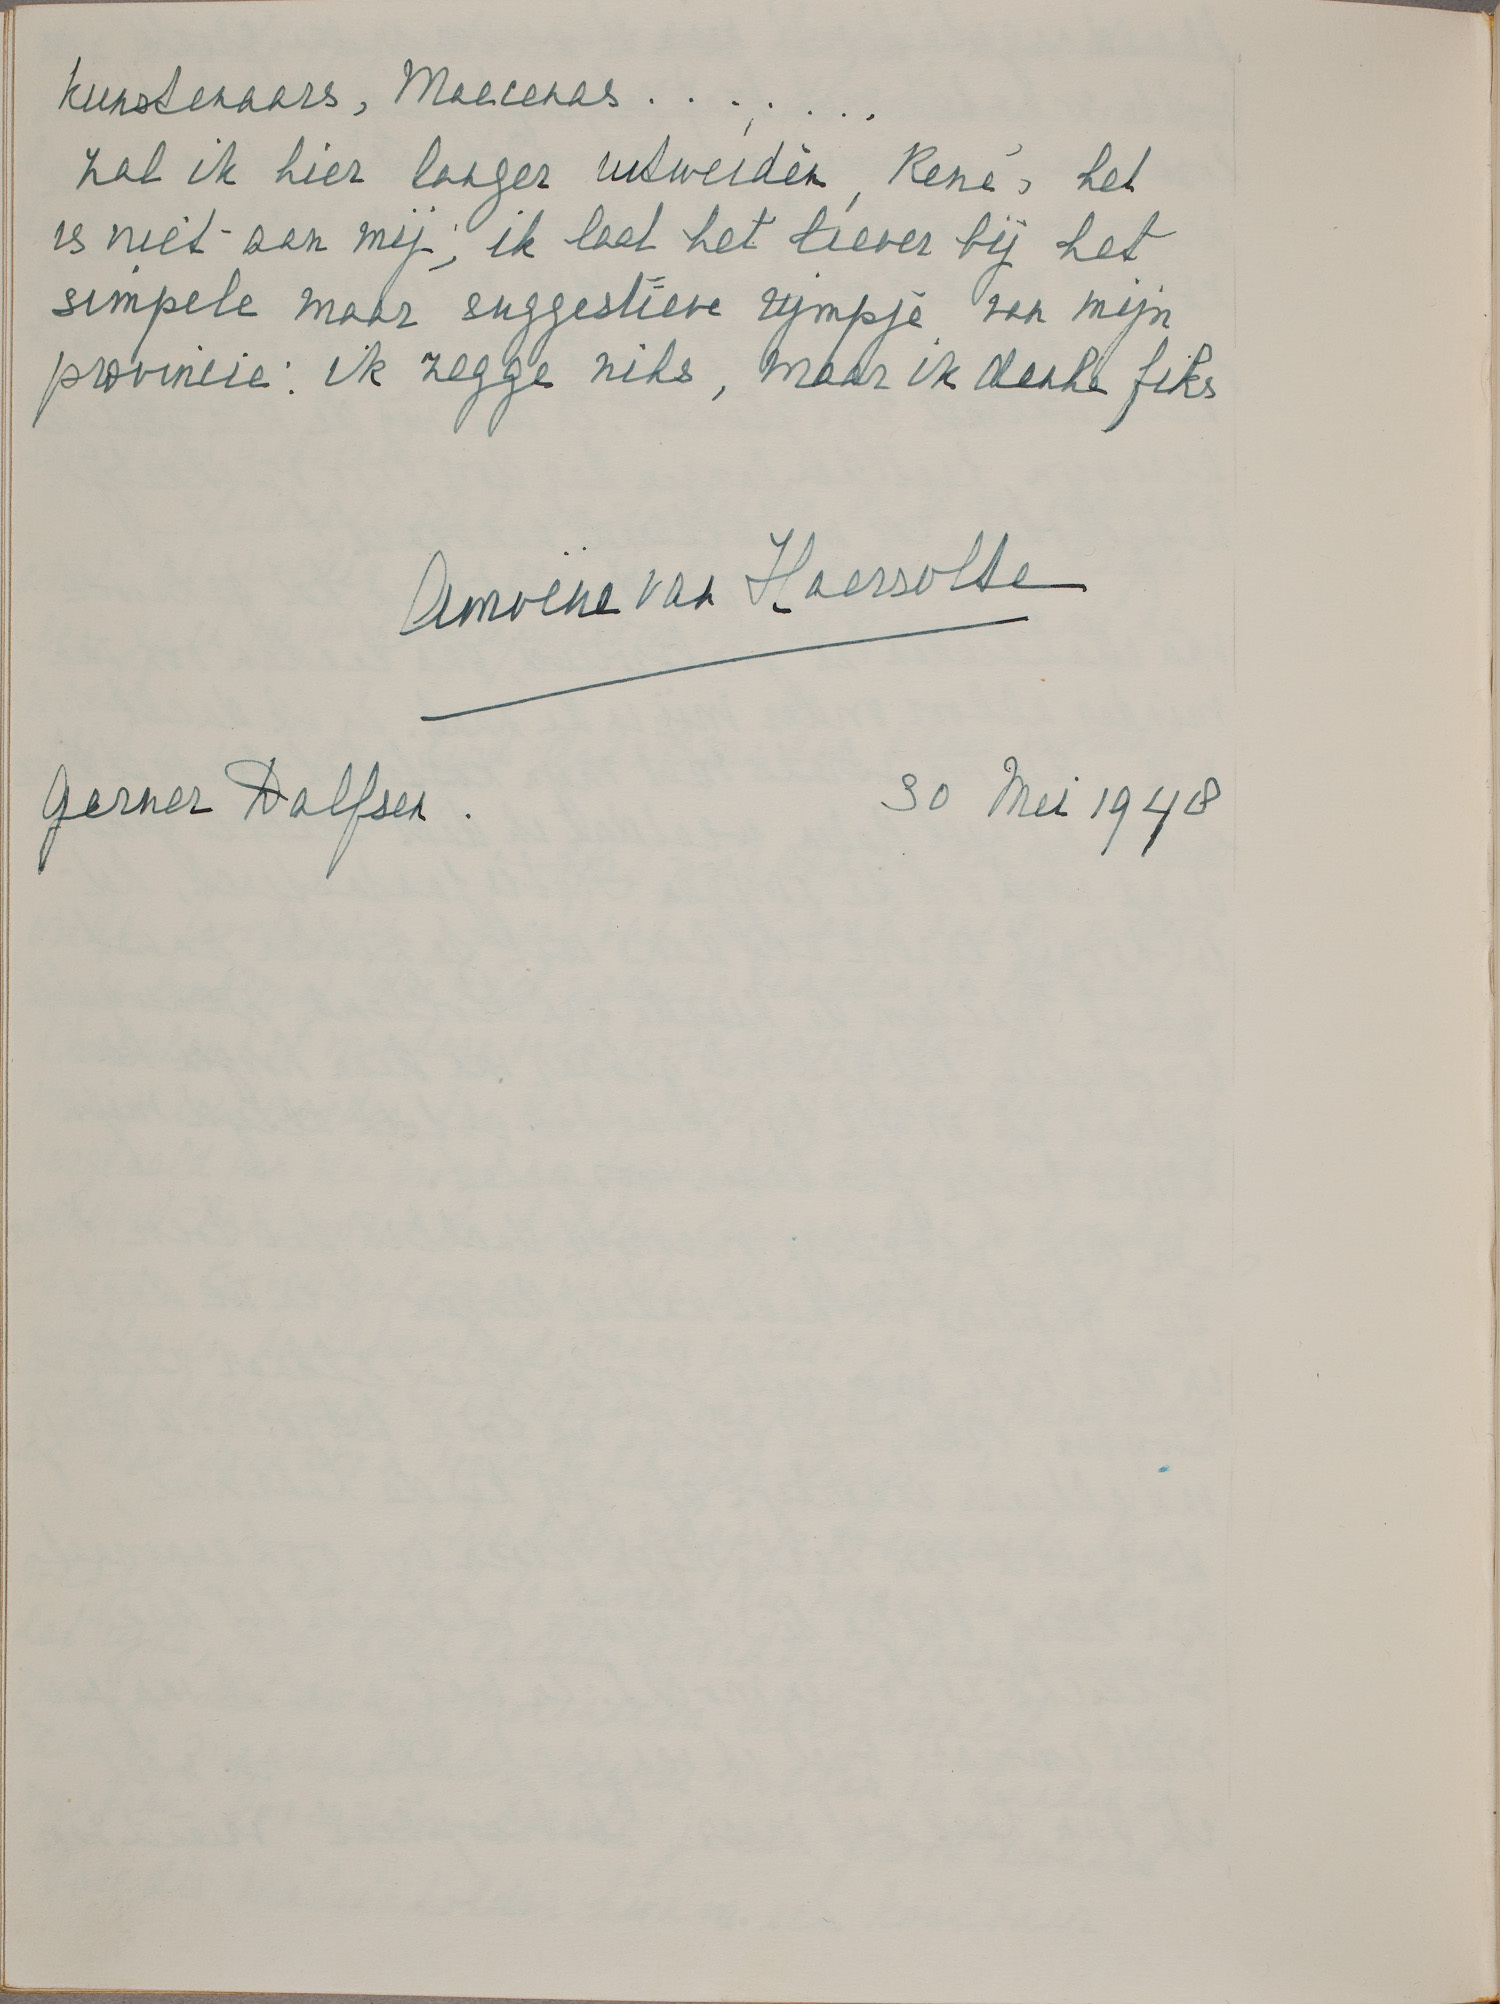
Signature of: amoene van haersolte